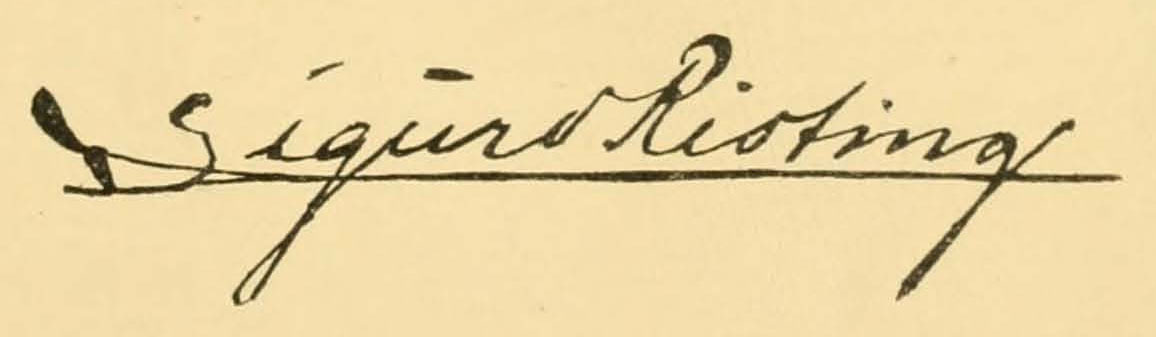
Signature of: sigurd risting